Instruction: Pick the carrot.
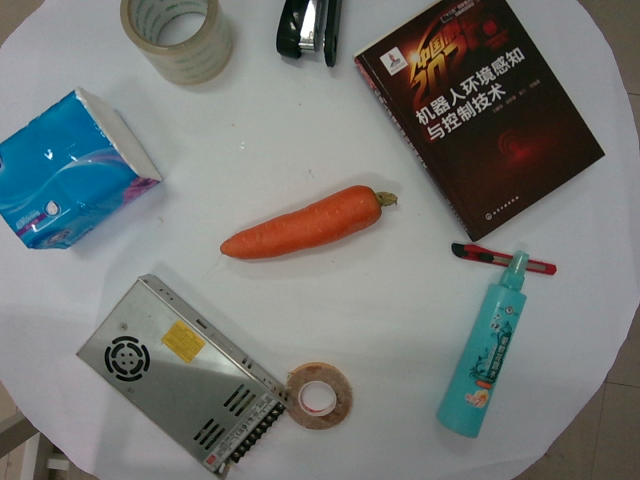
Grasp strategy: vertical